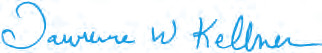
Signature of: larry kellner